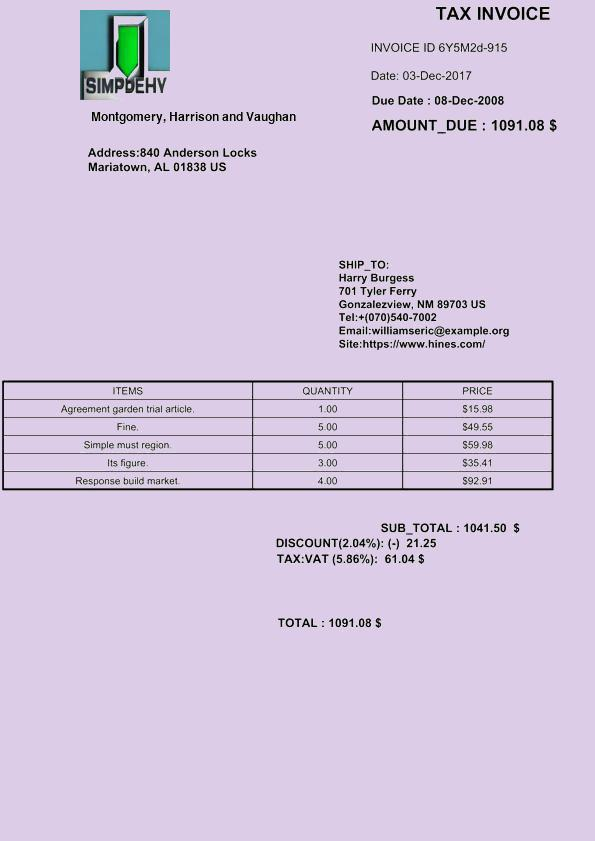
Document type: Invoice